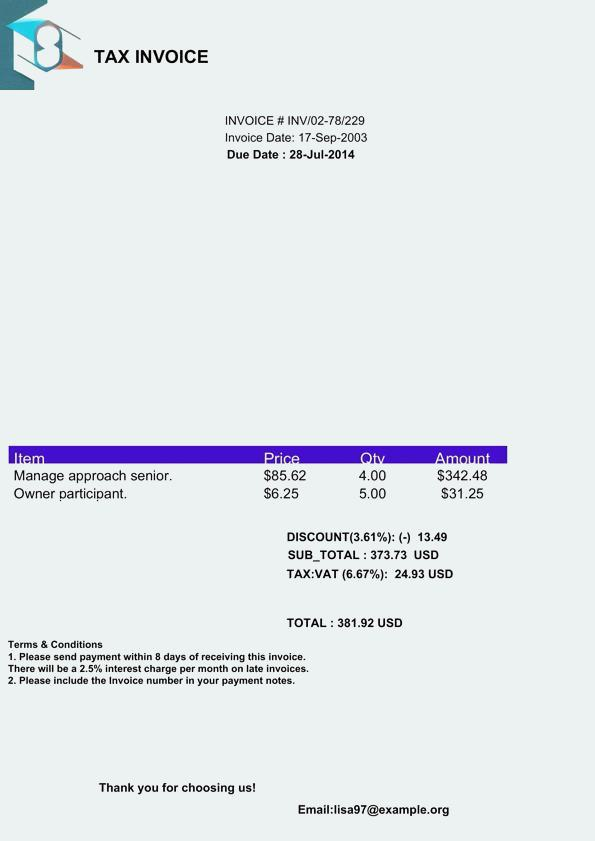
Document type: Invoice